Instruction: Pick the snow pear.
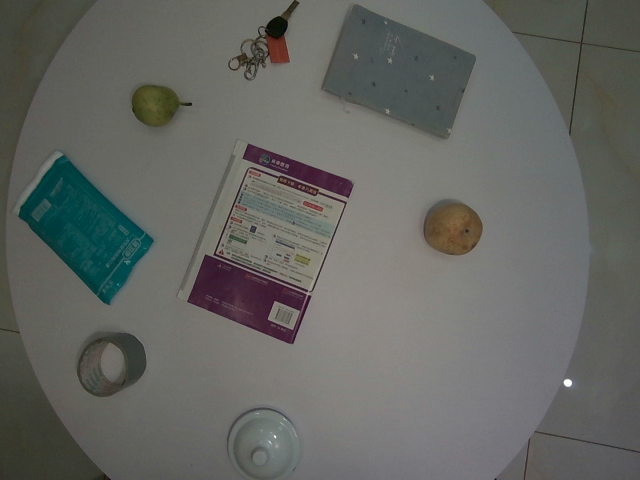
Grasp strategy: vertical